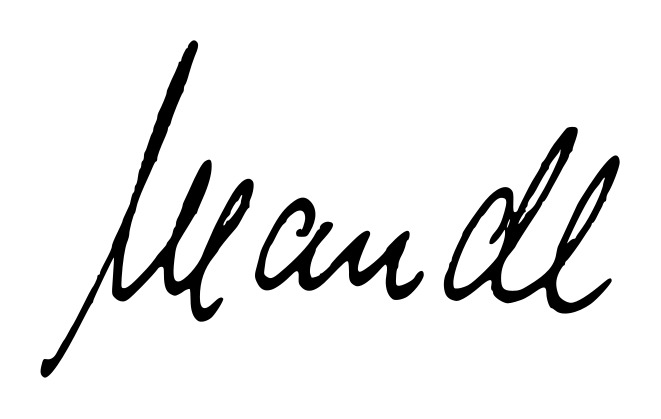
Signature of: maria mandl